Question: What is the mailing or notice date provided in the document?
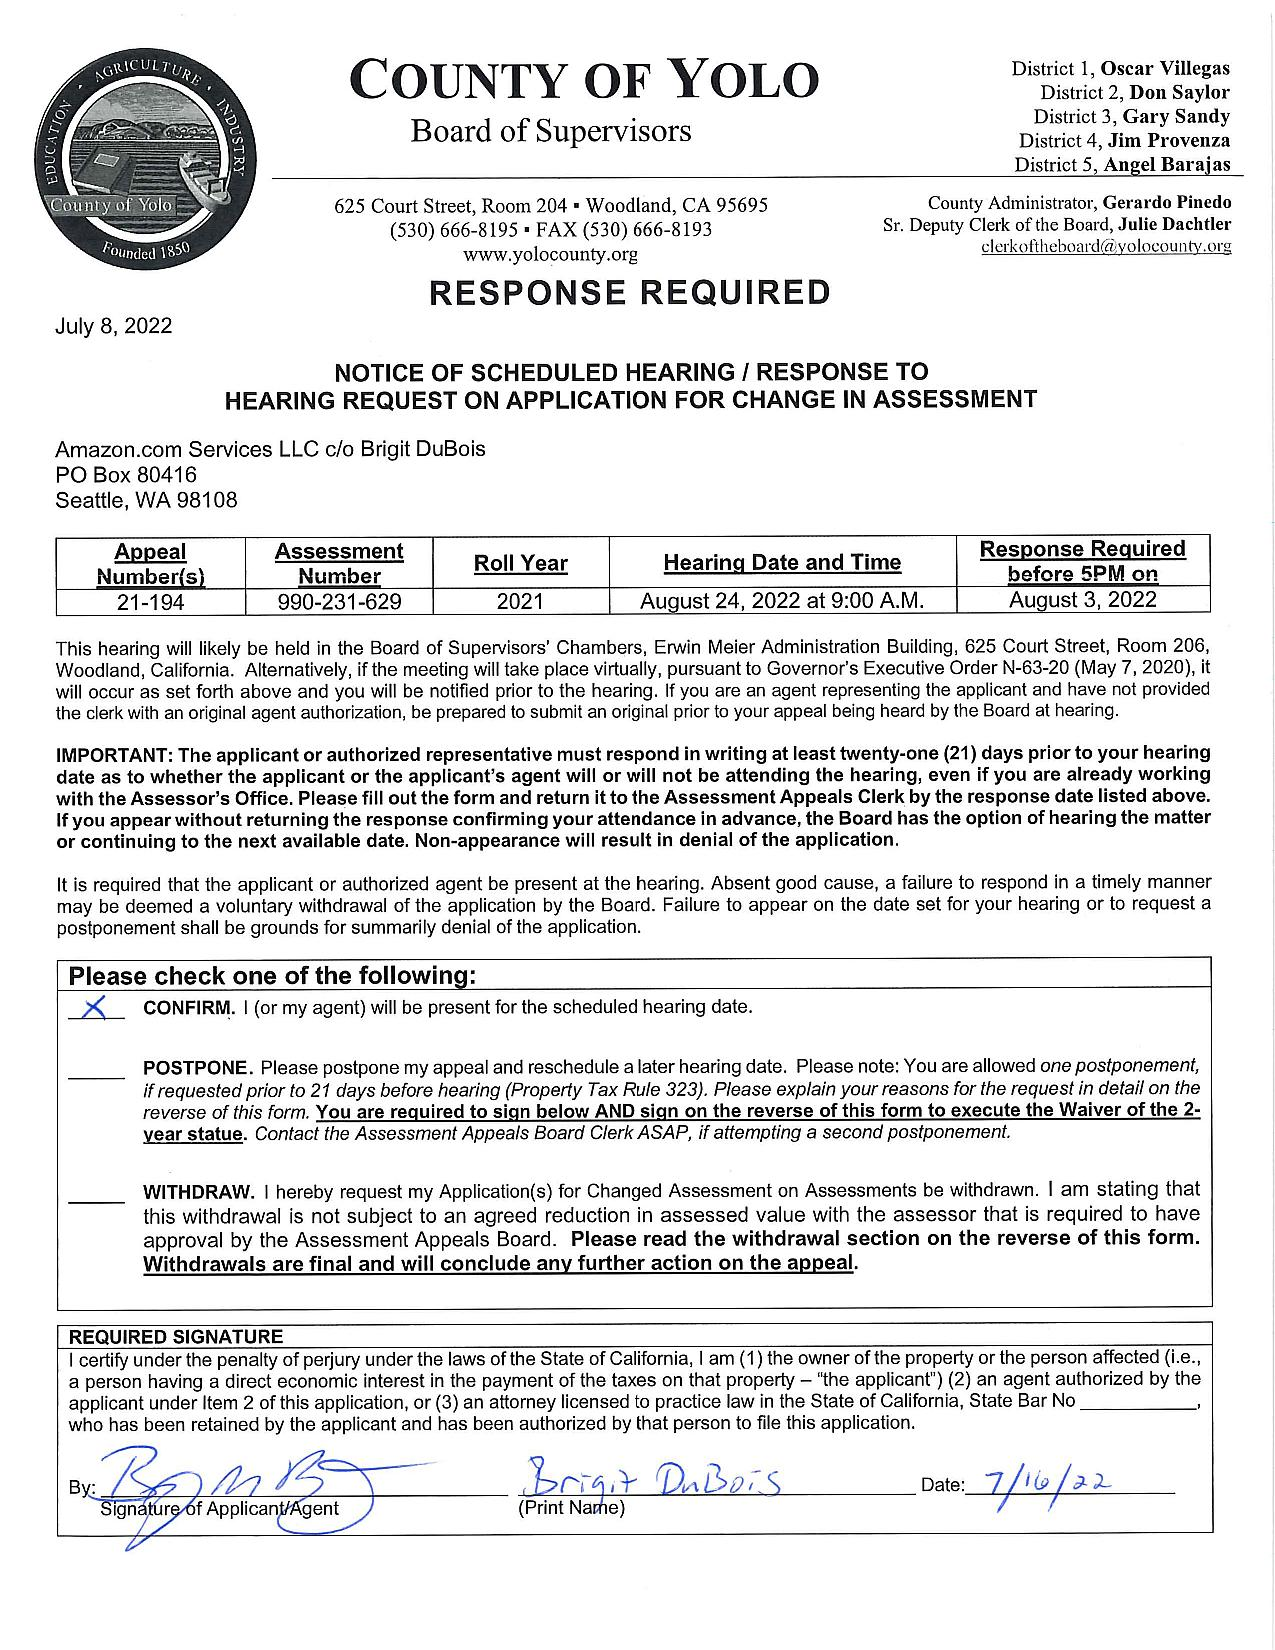
Answer: "8-Jul-22"